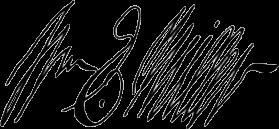
Signature of: william e miller